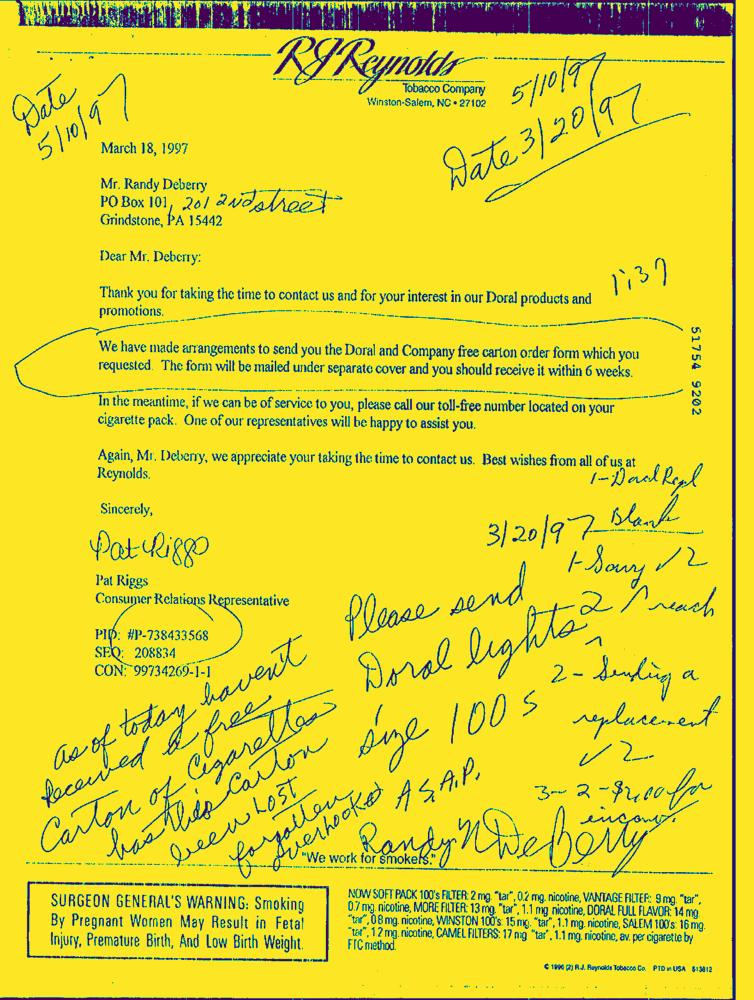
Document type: Hand-Written